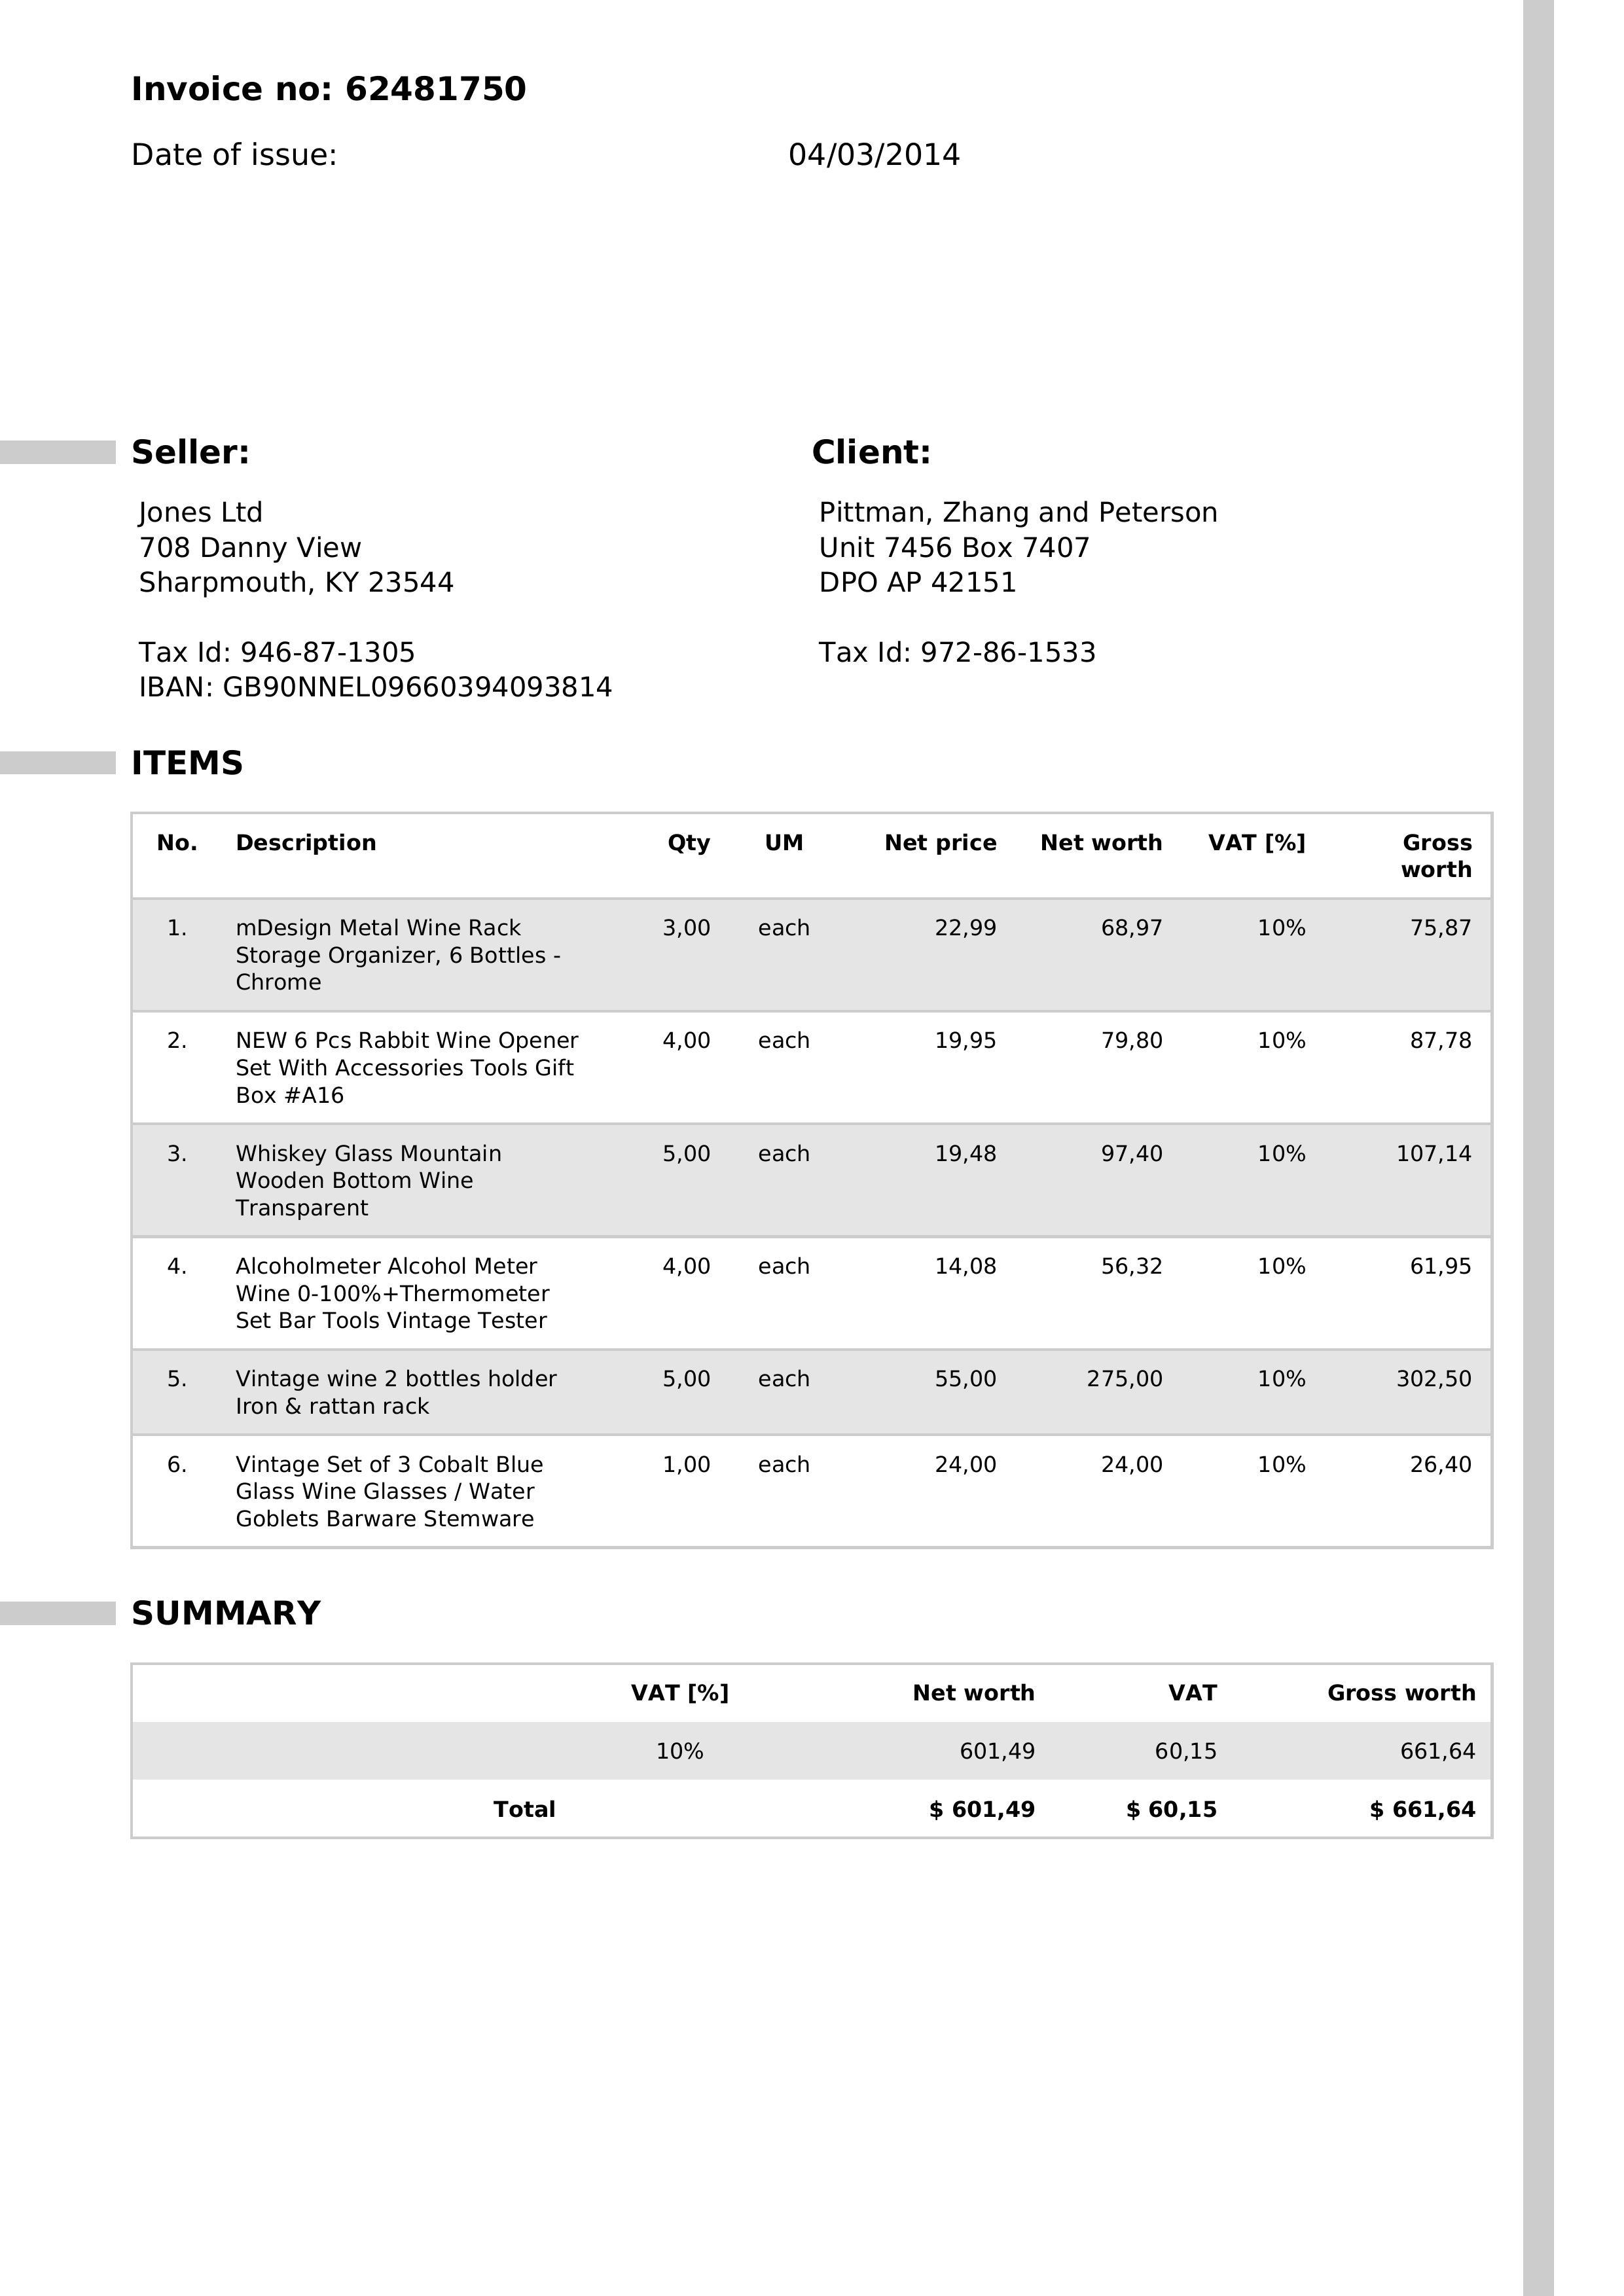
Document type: Invoice